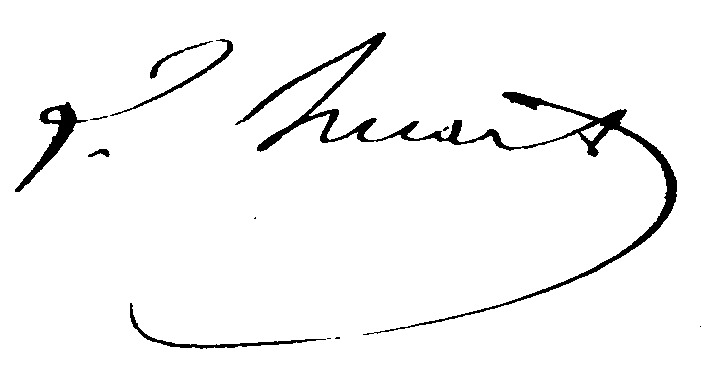
Signature of: louis adrien huart